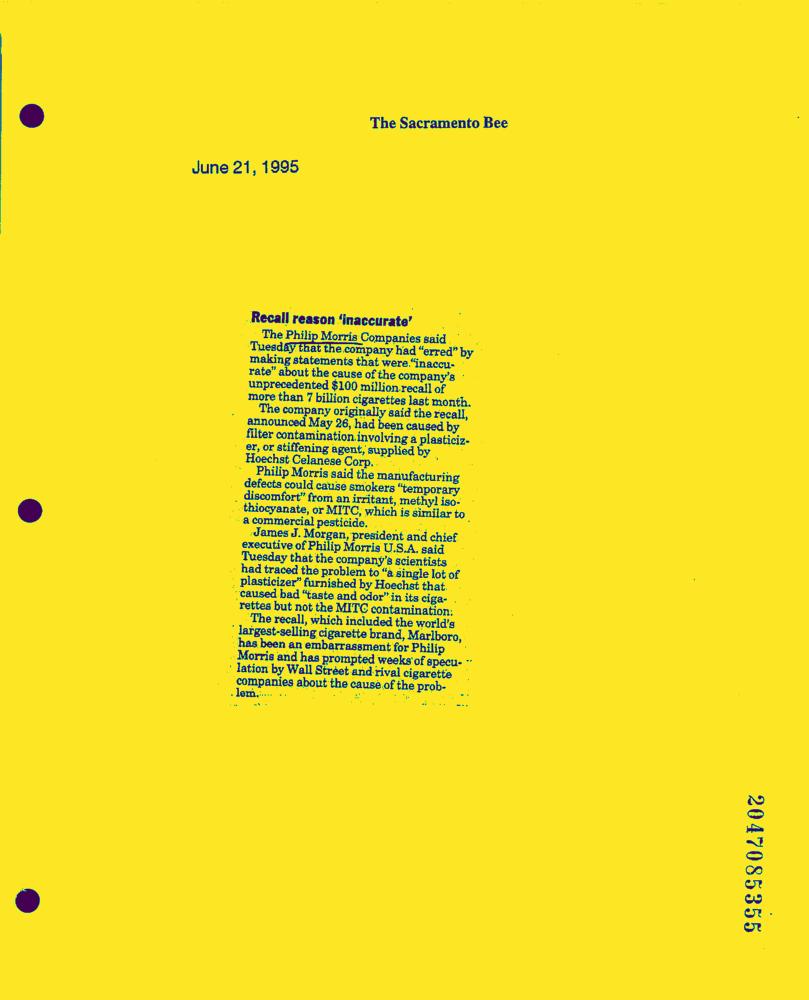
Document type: News-Article